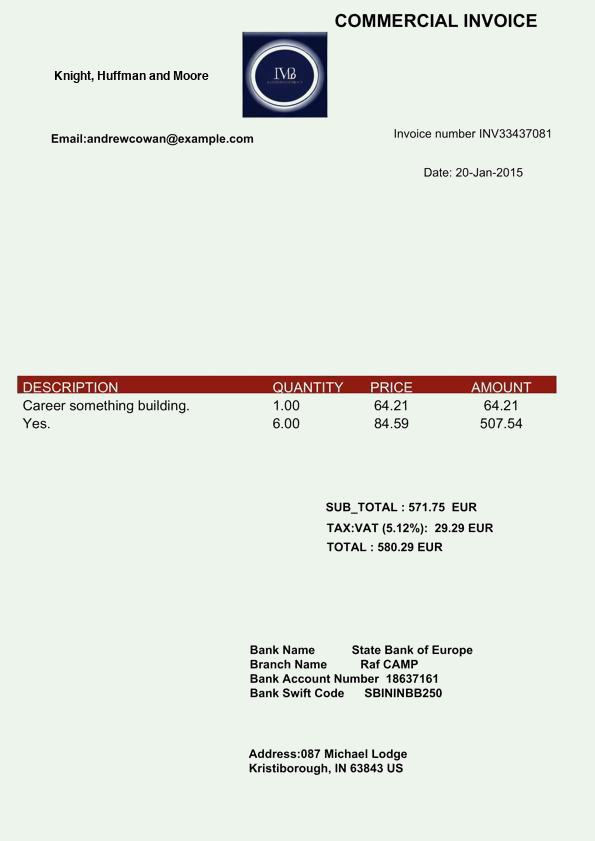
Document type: Invoice